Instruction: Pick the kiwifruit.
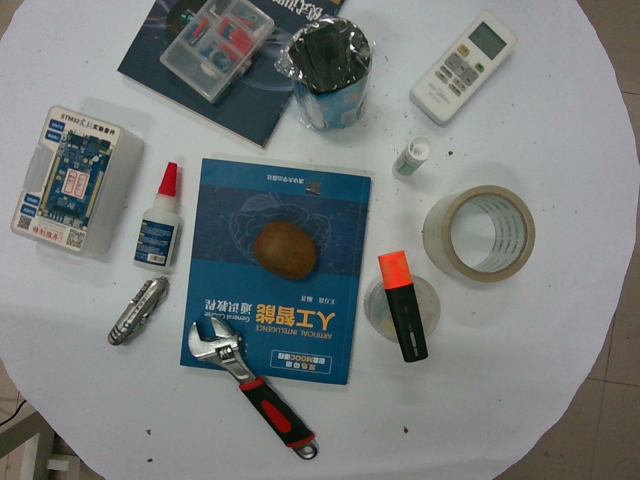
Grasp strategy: vertical